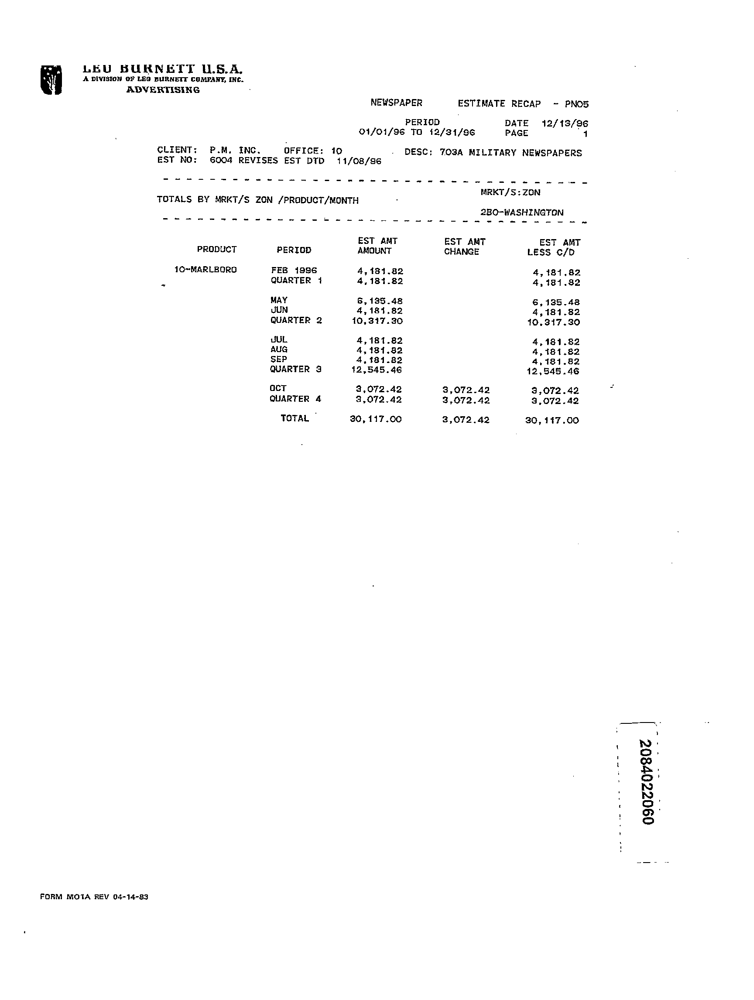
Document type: Invoice